Question: What type of tax is indicated in the document, personal property or real estate?
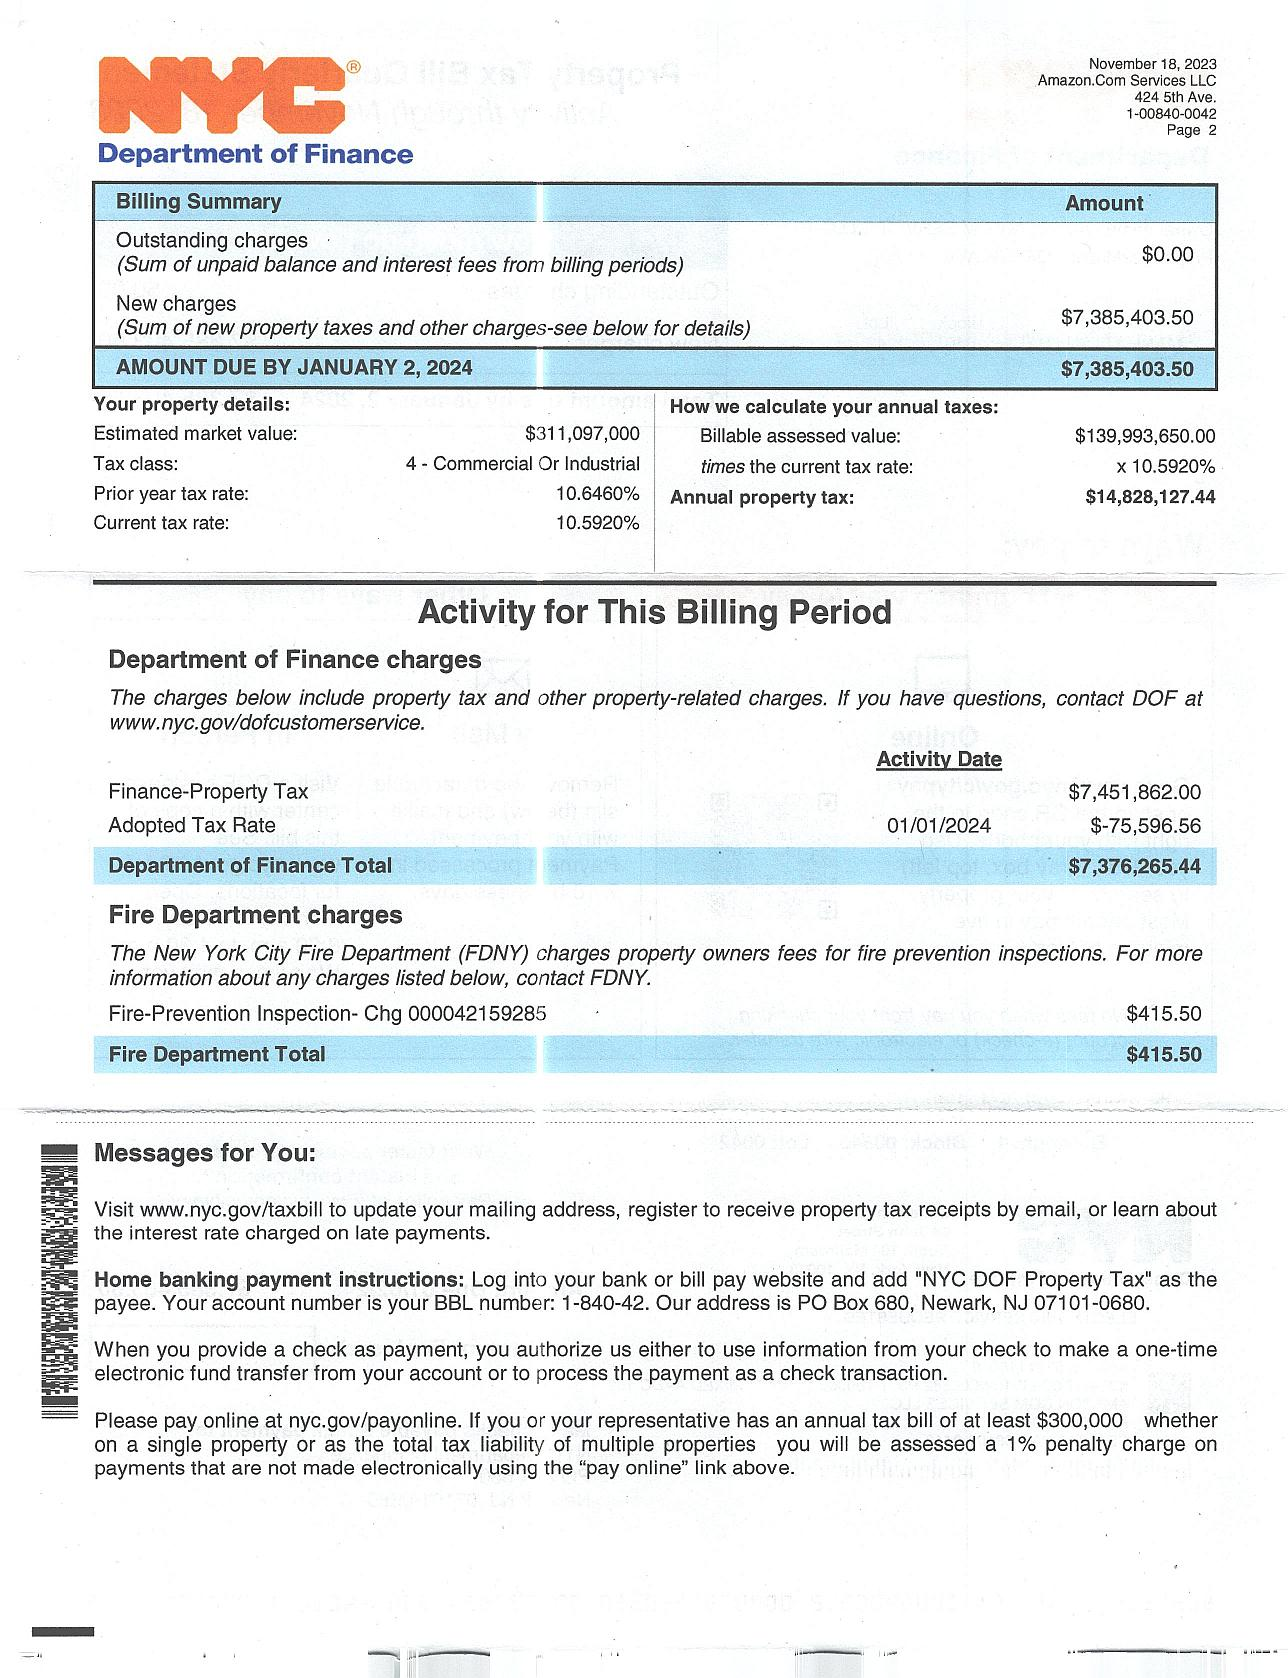
Answer: "Real Estate Tax"